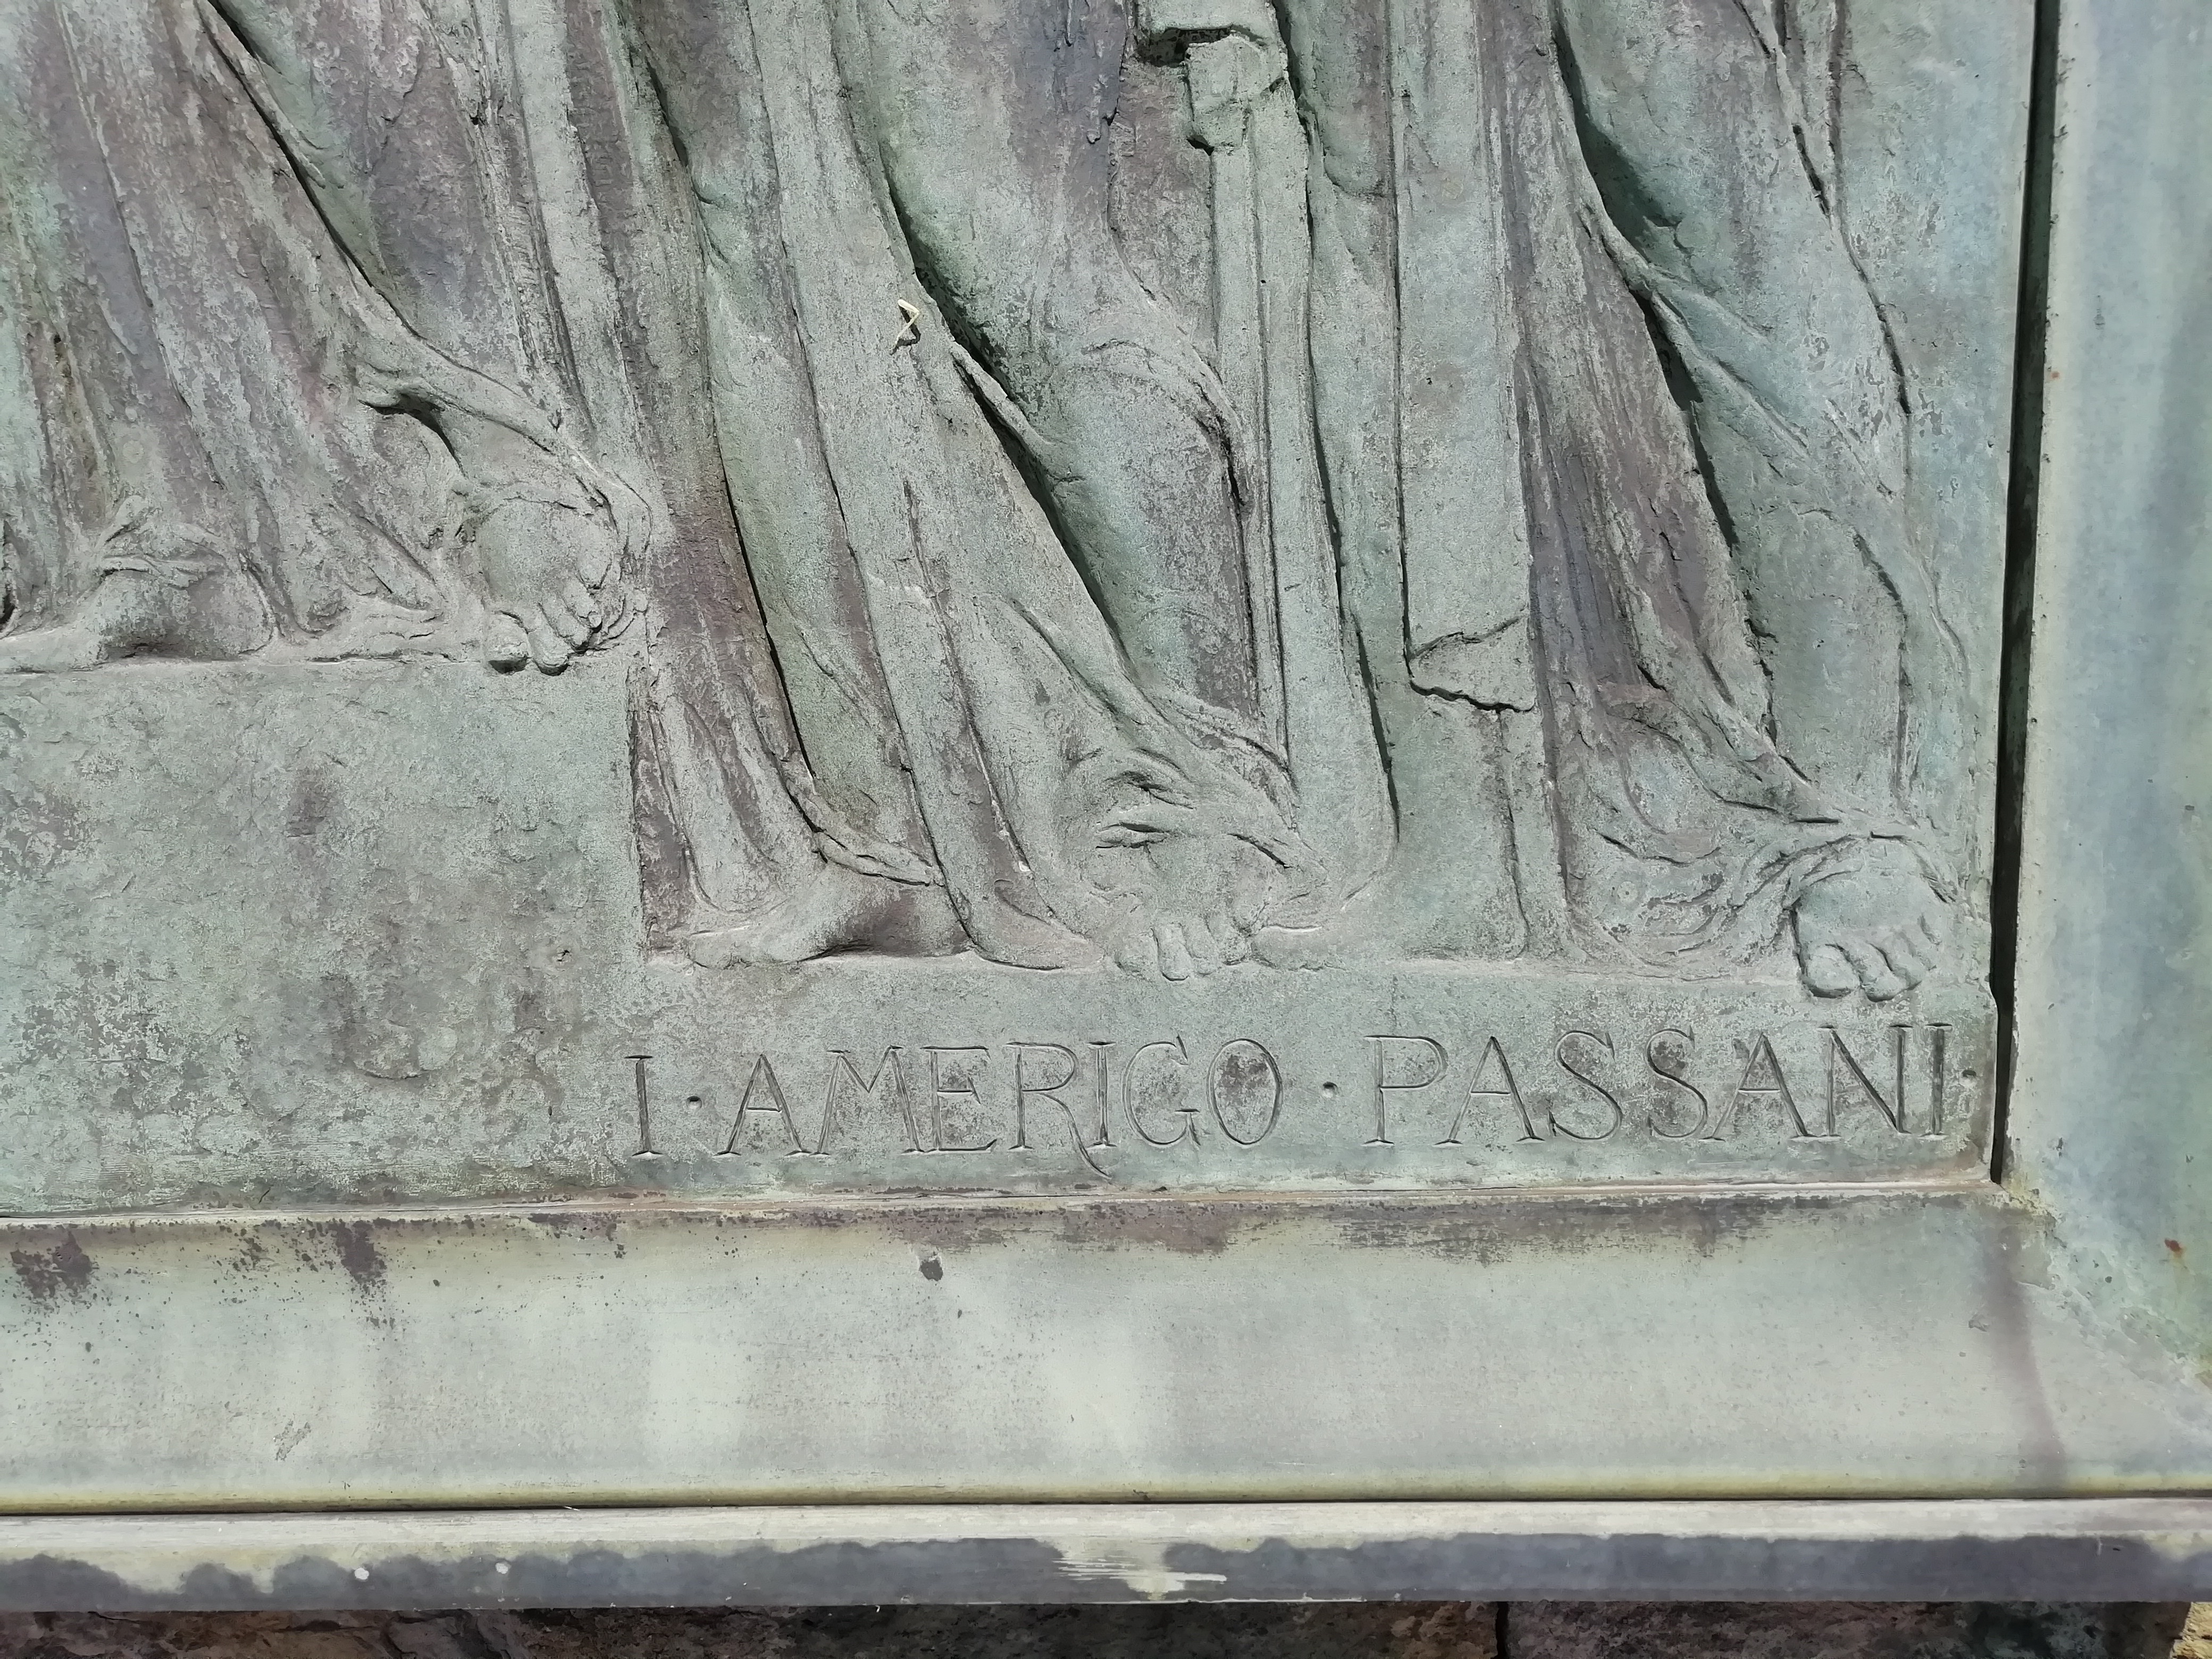
Signature of: italo amerigo passani